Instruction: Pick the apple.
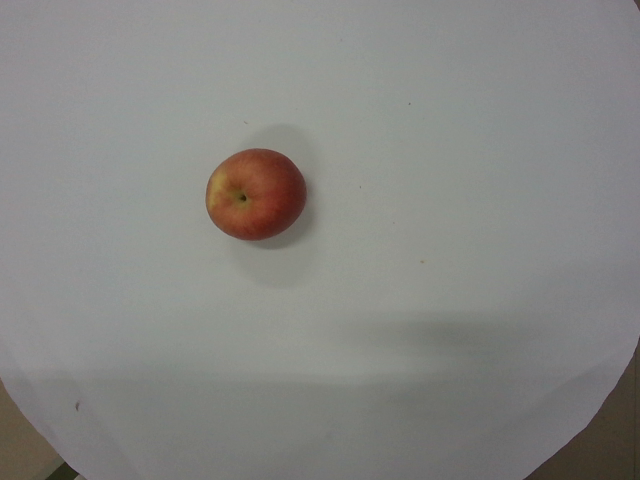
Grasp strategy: vertical